Question: What was observed in the imaging?
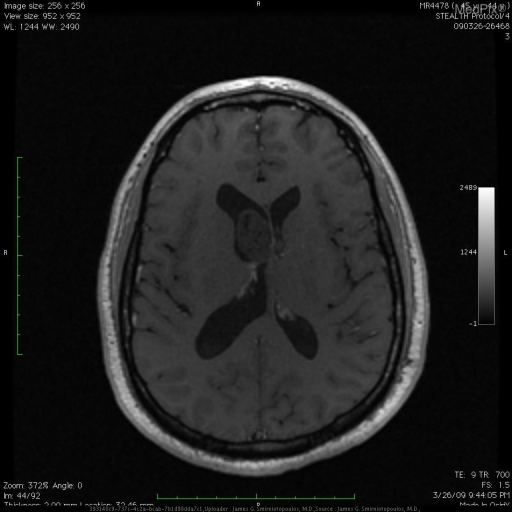
Answer: The imaging shows There is a mass in the frontal horn of the right lateral ventricle.  The lesion appears attached to medial, rather than the lateral wall.

This lesion does not enhance after Gadolinium injection. There is a slightly heterogeneous mass in the frontal horn of the right lateral ventricle.  This lesion does not enhance..